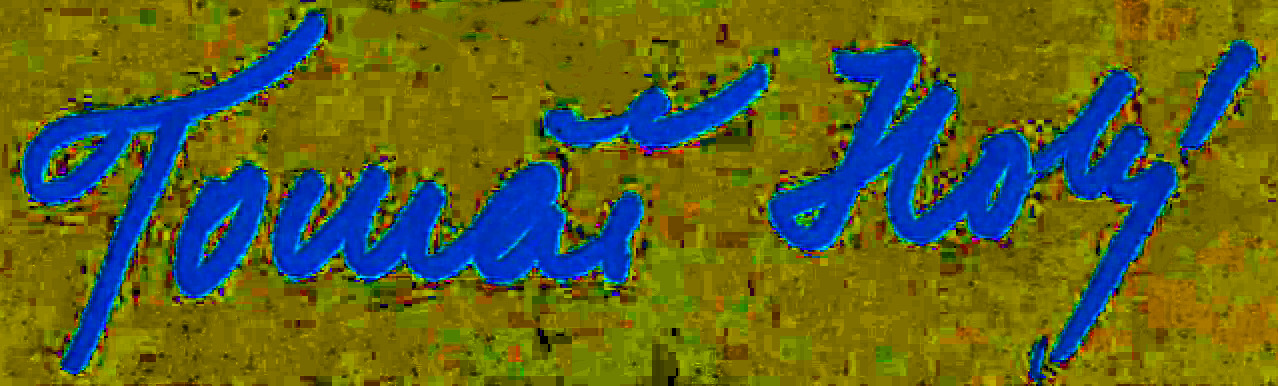
Signature of: tomáš holý